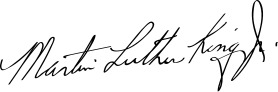
Signature of: martin luther king jr